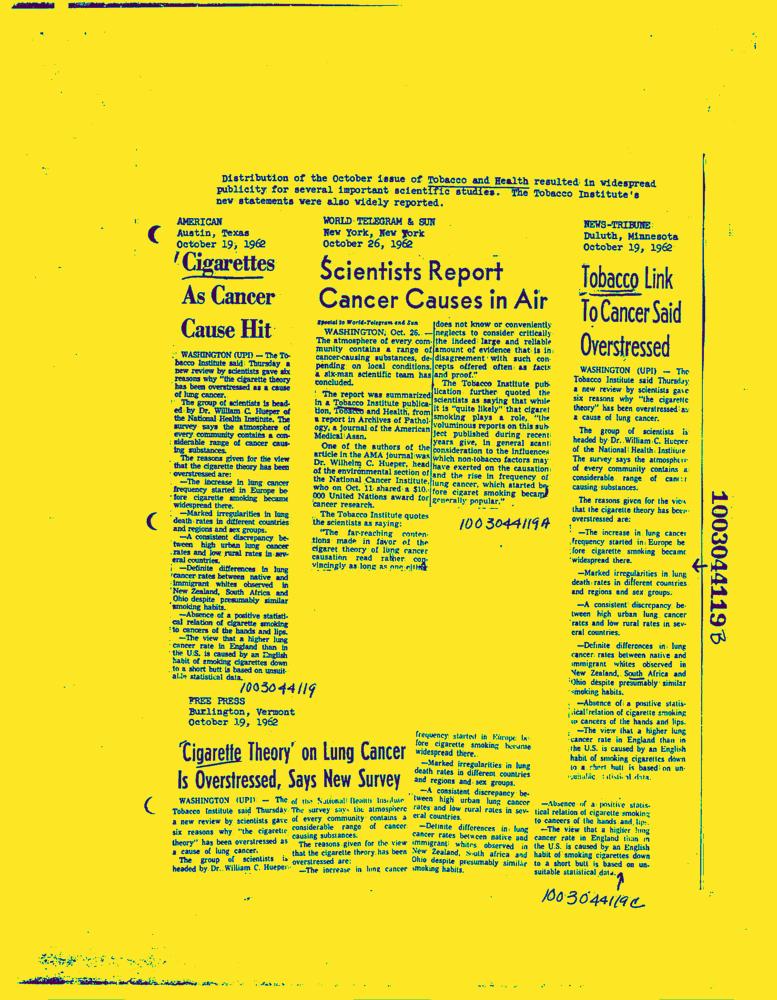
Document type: News-Article